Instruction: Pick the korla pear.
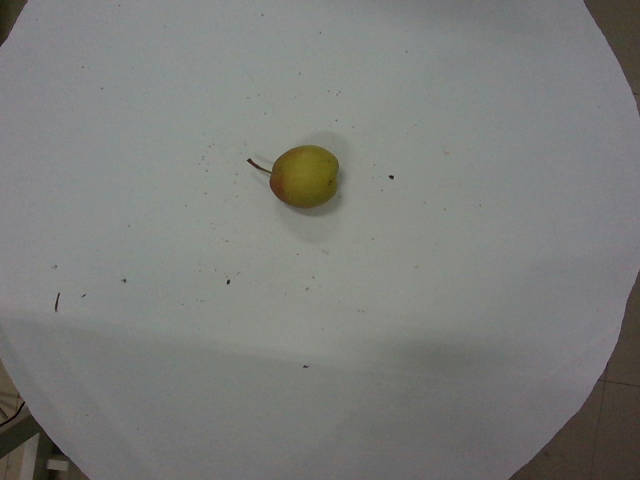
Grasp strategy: vertical